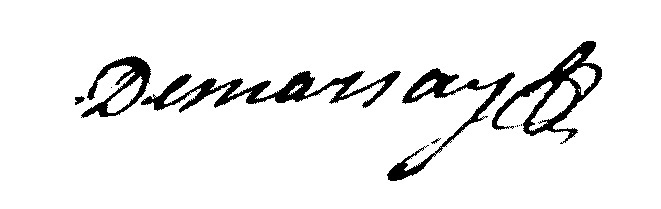
Signature of: georges de marsay